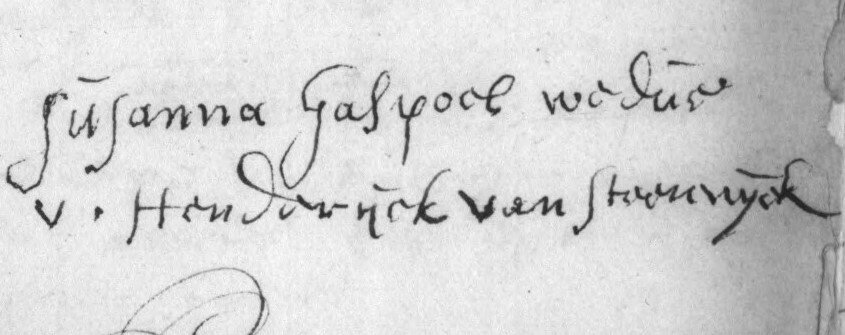
Signature of: susanna van steenwijk